Question: How is the property described in the document?
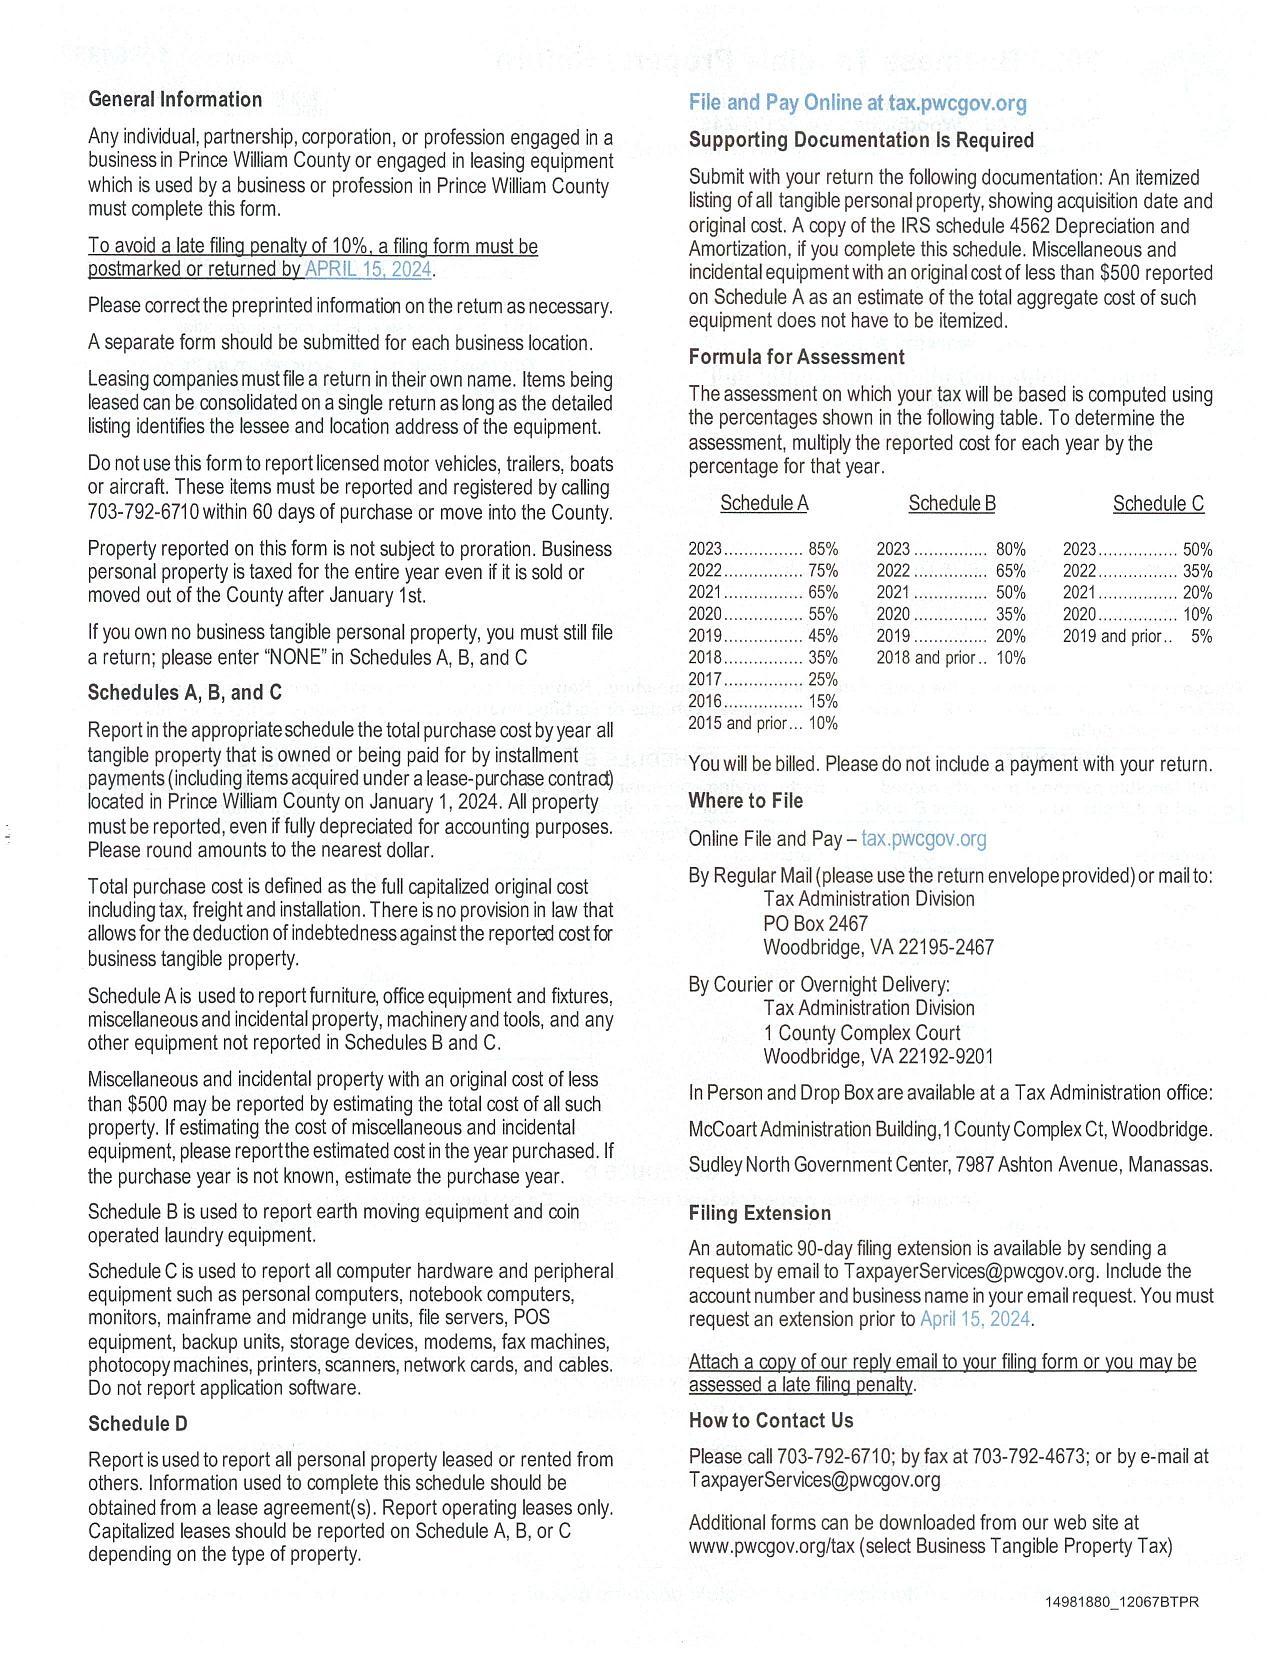
Answer: "Business tangible personal property"